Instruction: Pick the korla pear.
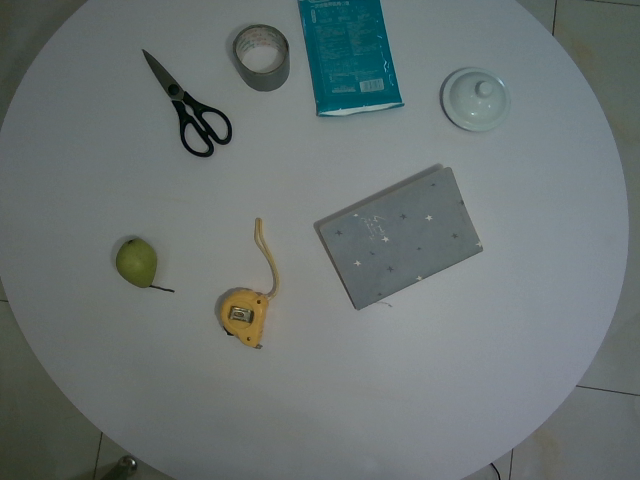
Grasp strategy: vertical